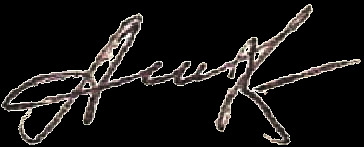
Signature of: ramiz abutalibov